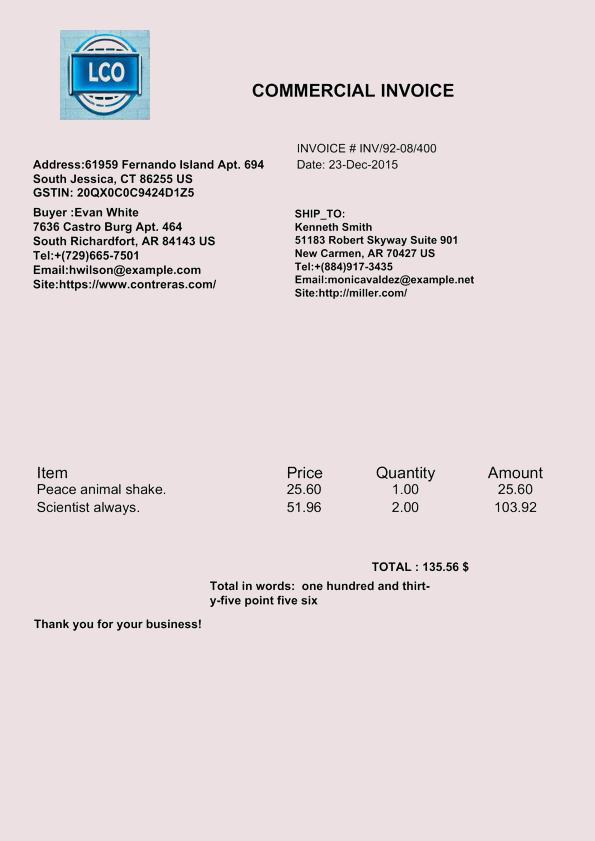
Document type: Invoice